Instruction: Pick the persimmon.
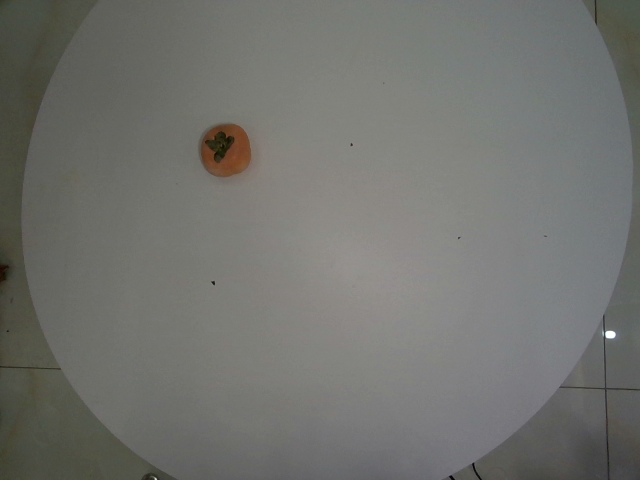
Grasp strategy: vertical